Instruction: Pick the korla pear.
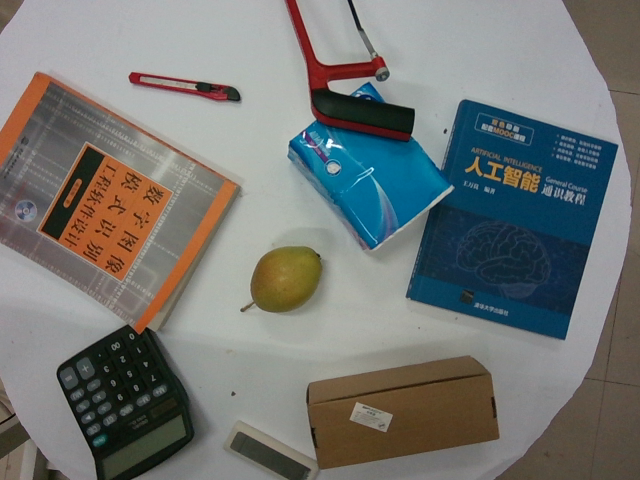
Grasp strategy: vertical